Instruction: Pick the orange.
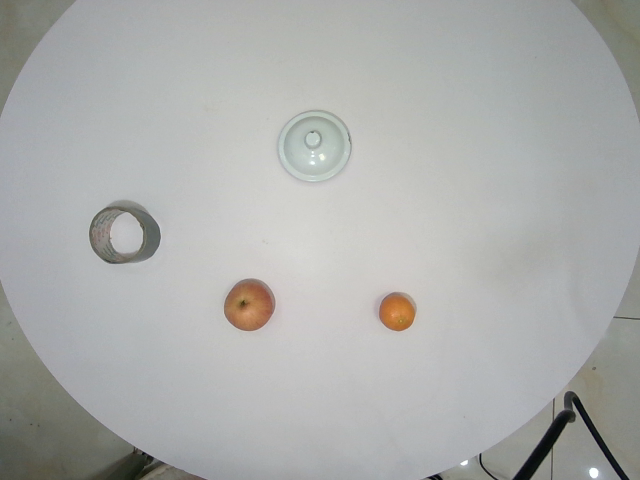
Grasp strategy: vertical